Question: What is the potential diagnosis?
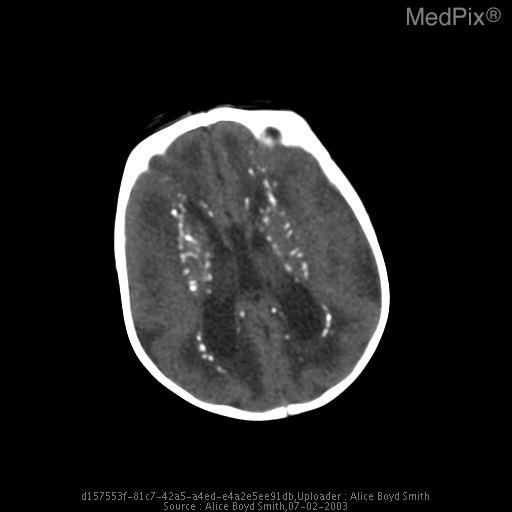
Answer: The possible diagnosis includes Toxoplasmosis.